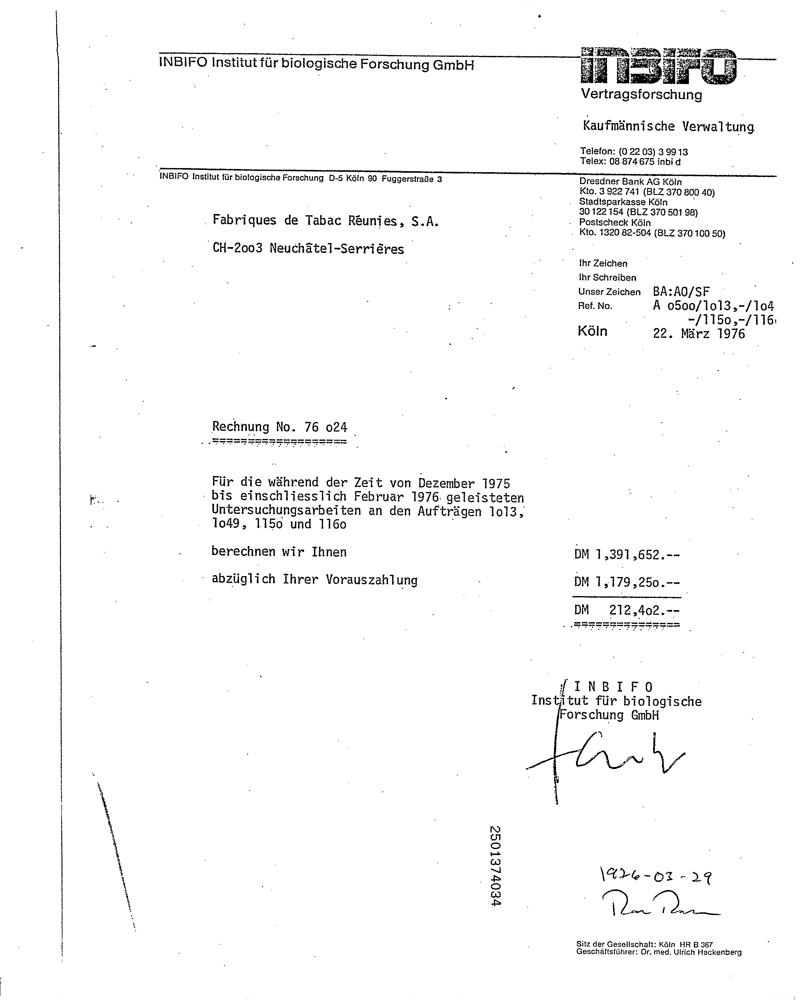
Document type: Invoice